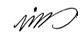
Signature of: rius